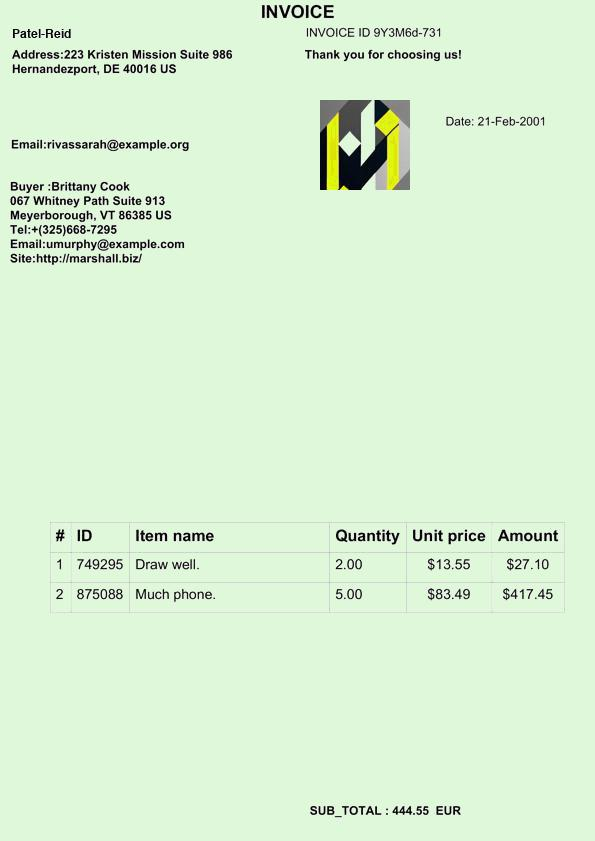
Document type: Invoice